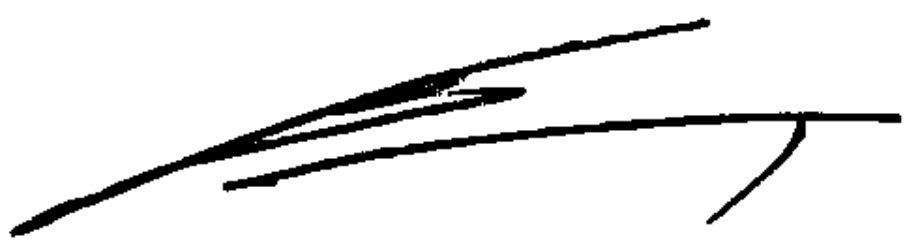
Signature of: konstantin zatulin